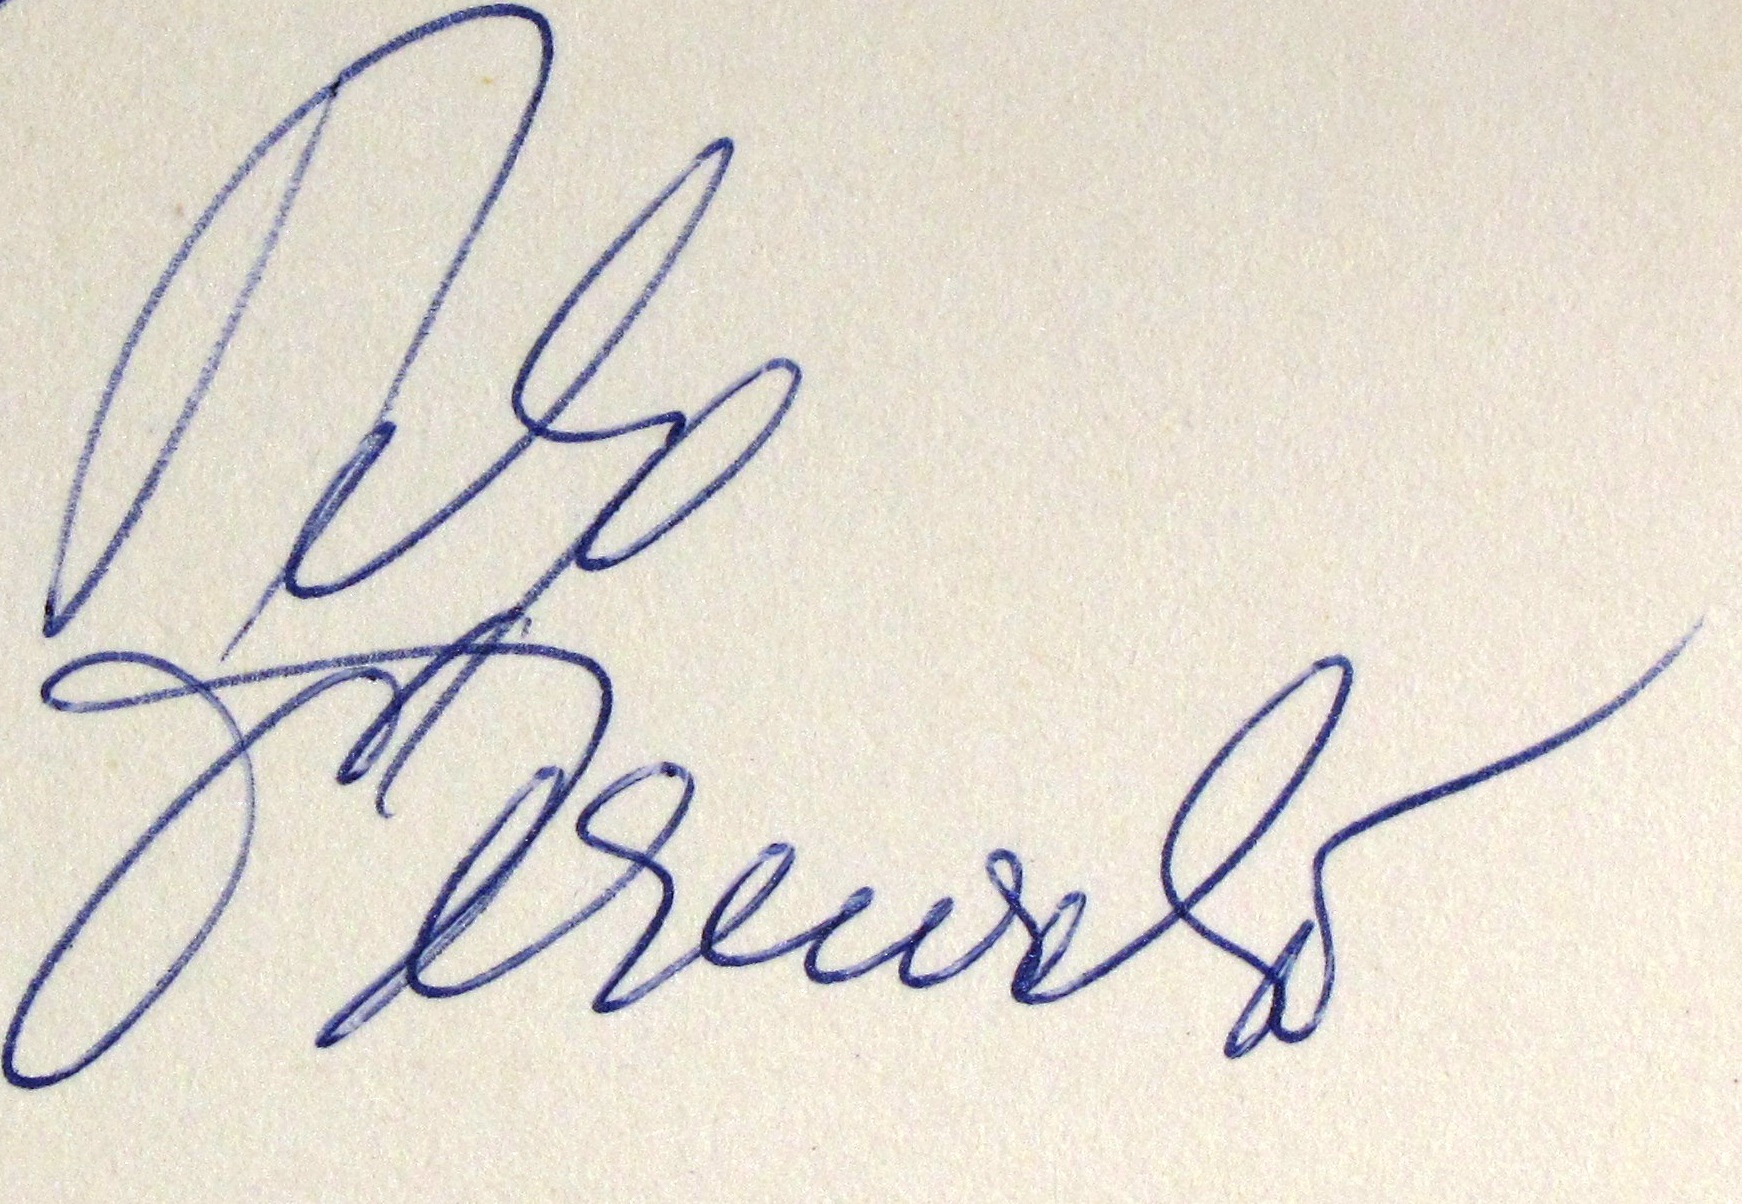
Signature of: petra černocká